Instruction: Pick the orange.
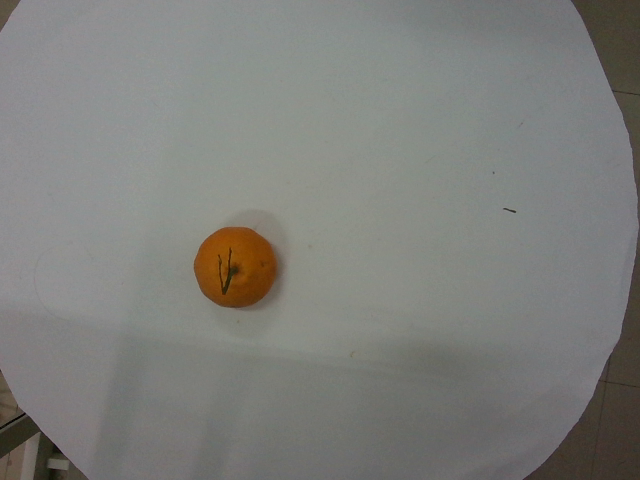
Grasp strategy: vertical